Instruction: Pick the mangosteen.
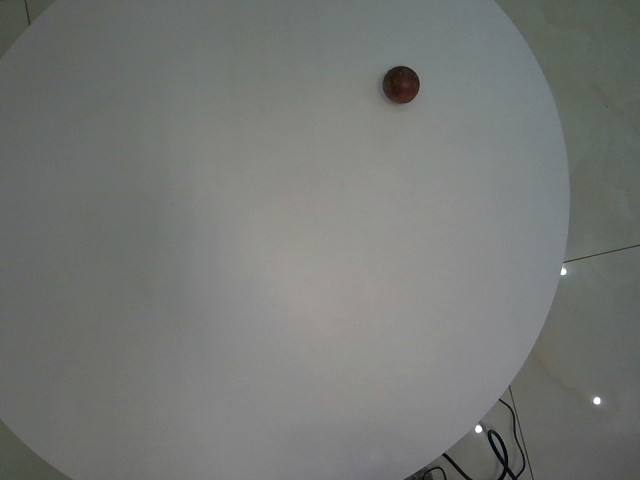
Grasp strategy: vertical